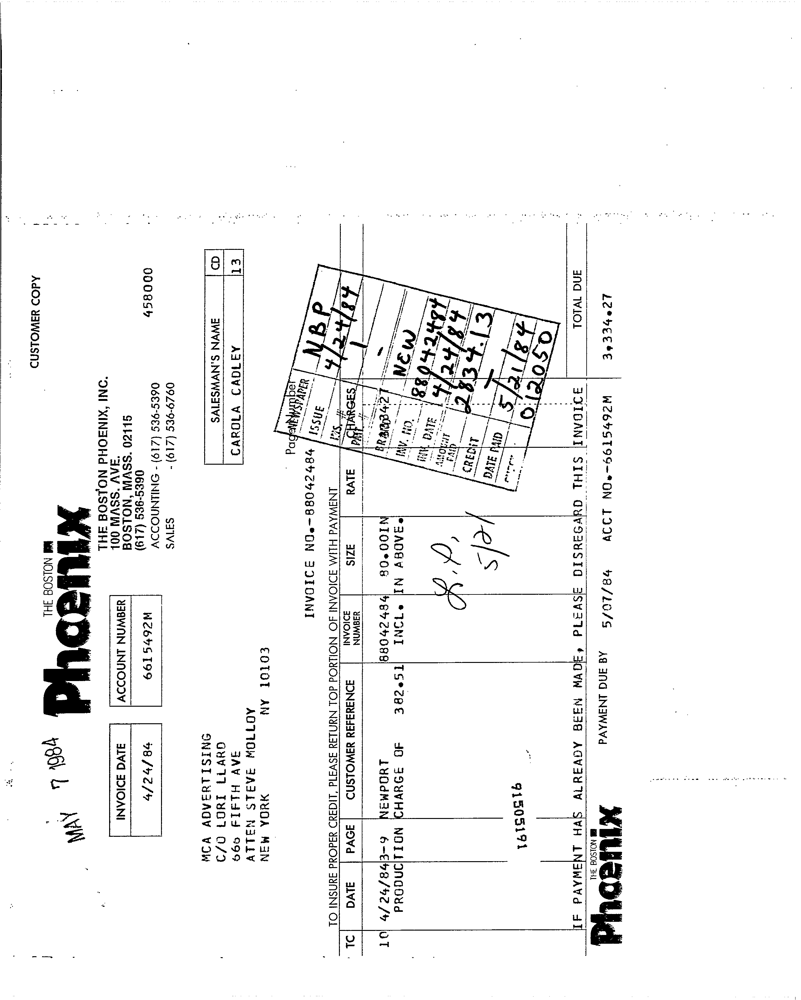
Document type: Invoice